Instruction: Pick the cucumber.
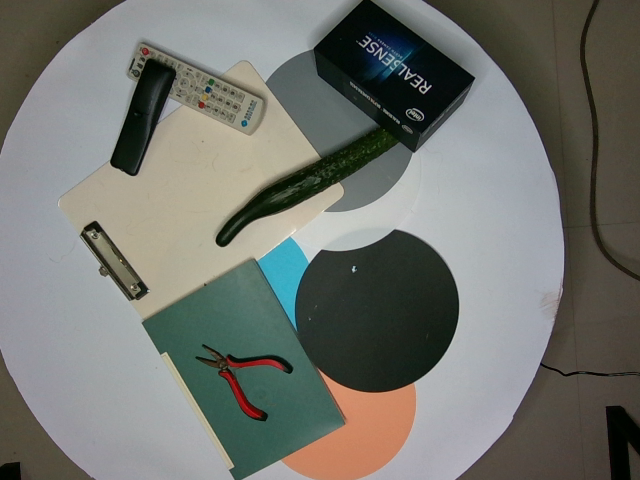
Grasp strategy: vertical